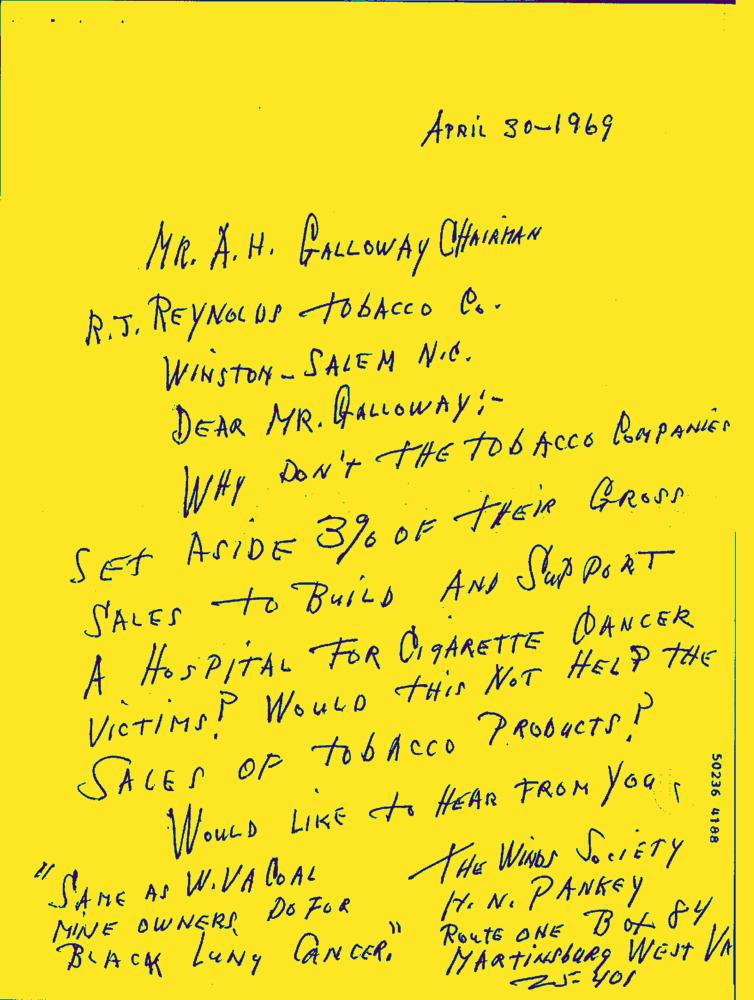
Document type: Hand-Written